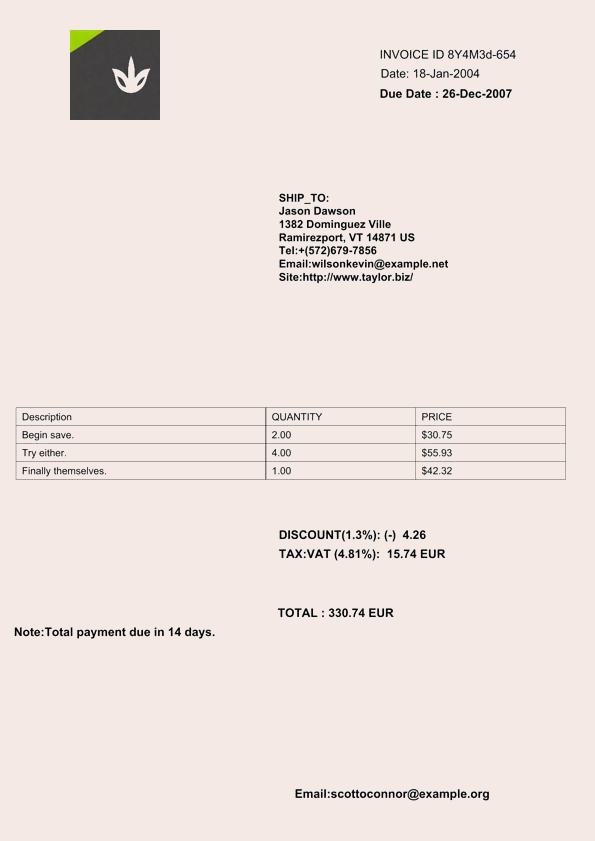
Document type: Invoice